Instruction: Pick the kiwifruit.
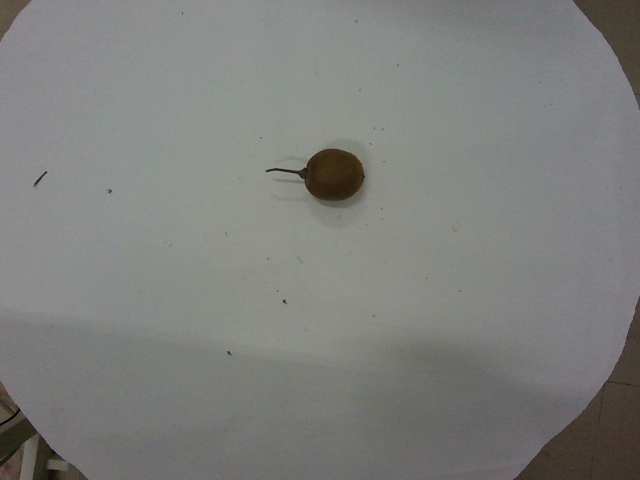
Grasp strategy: vertical